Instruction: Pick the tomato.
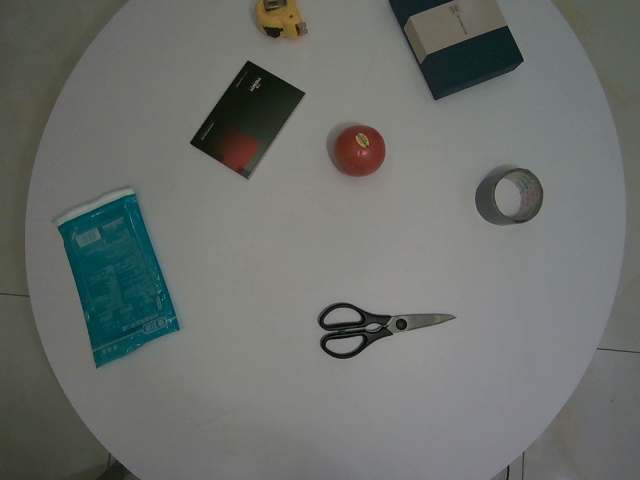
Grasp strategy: vertical